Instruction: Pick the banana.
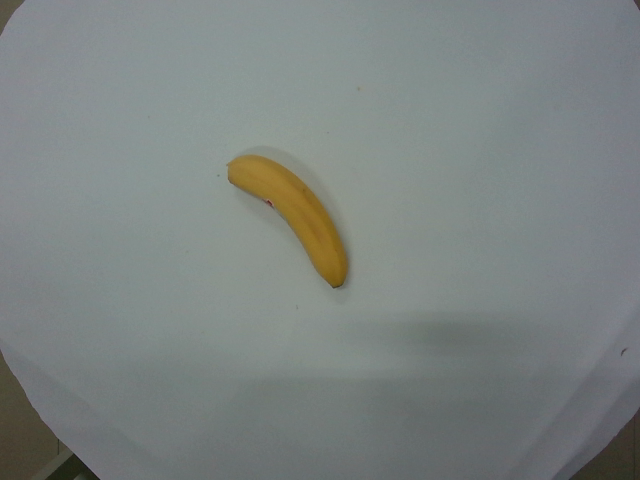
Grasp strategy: vertical